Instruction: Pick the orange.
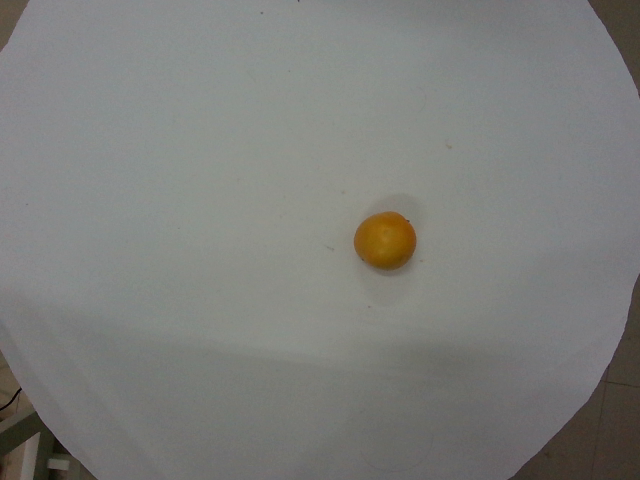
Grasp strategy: vertical